Question: What is the potential diagnosis?
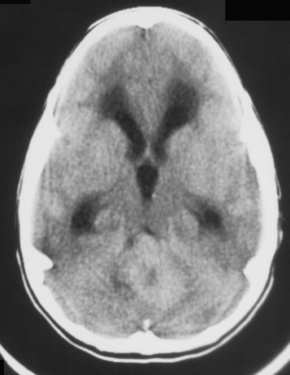
Answer: The possible diagnosis includes Cerebellar astrocytoma, Medulloblastoma, Ependymoma,
Hemangioblastoma, Dermoid tumor, Choroid plexus papilloma, Colloid cyst, Meningioma, and secondary metastases are neoplasms which occur in the posterior fossa.